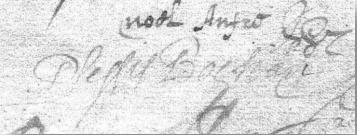
Signature of: théodore bochart du plessis